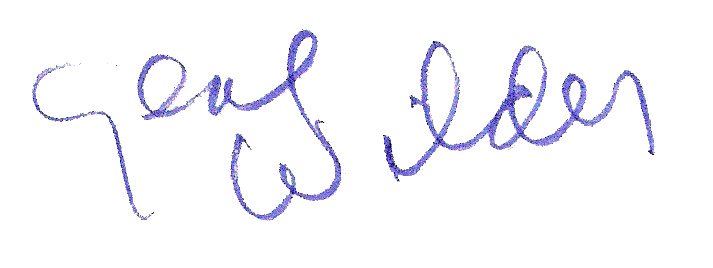
Signature of: gene wilder